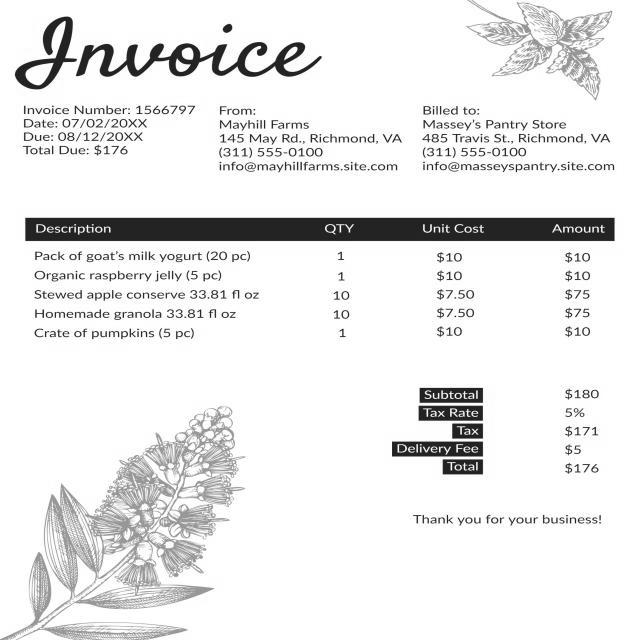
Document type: Invoice